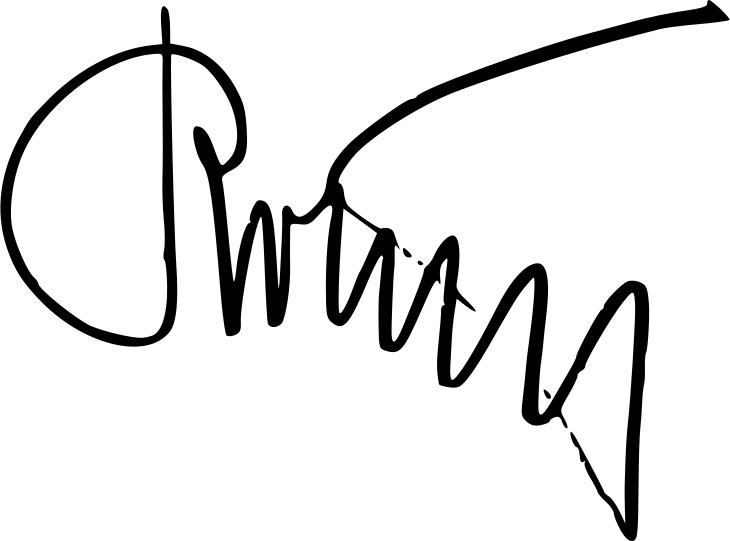
Signature of: ernst röhm